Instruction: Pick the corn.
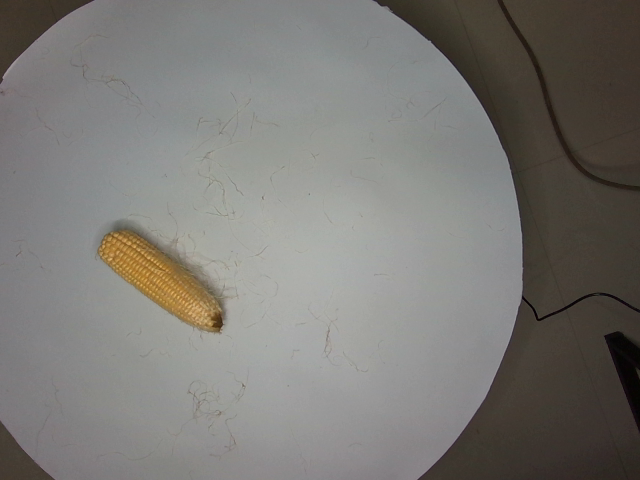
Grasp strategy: vertical